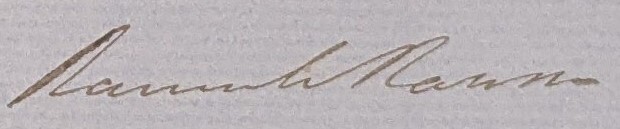
Signature of: q4398741